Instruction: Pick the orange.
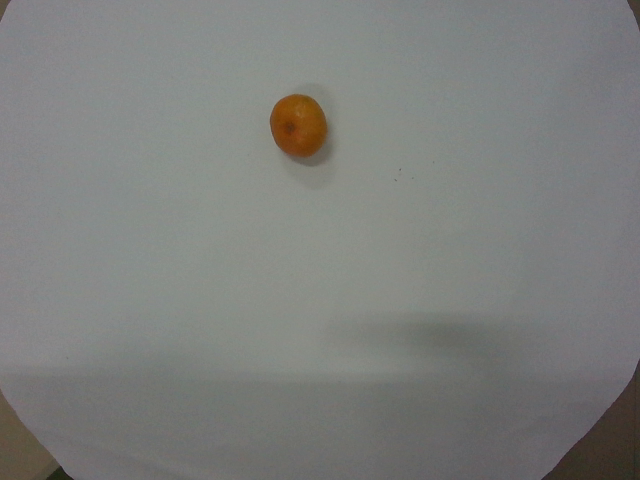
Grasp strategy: vertical